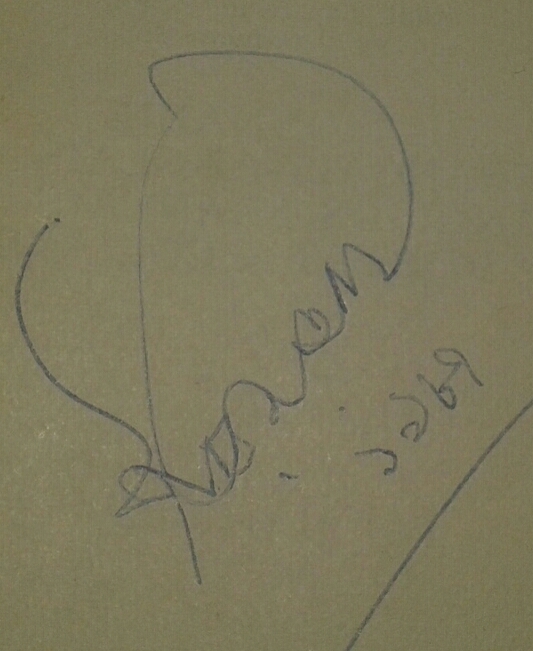
Signature of: shamsur rahman